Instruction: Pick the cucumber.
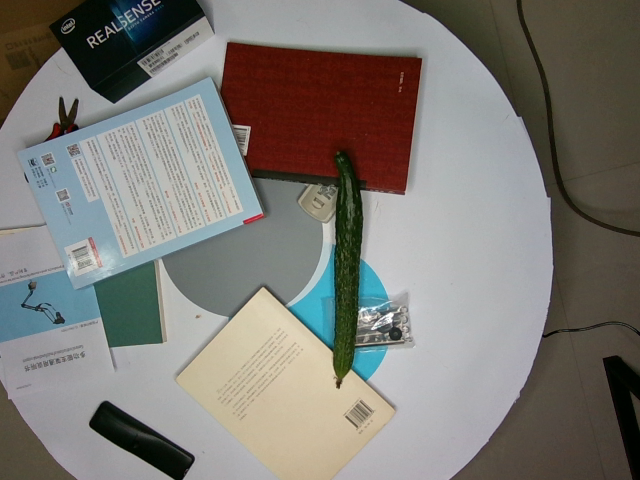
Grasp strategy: vertical